Question: What is the mailing or notice date provided in the document?
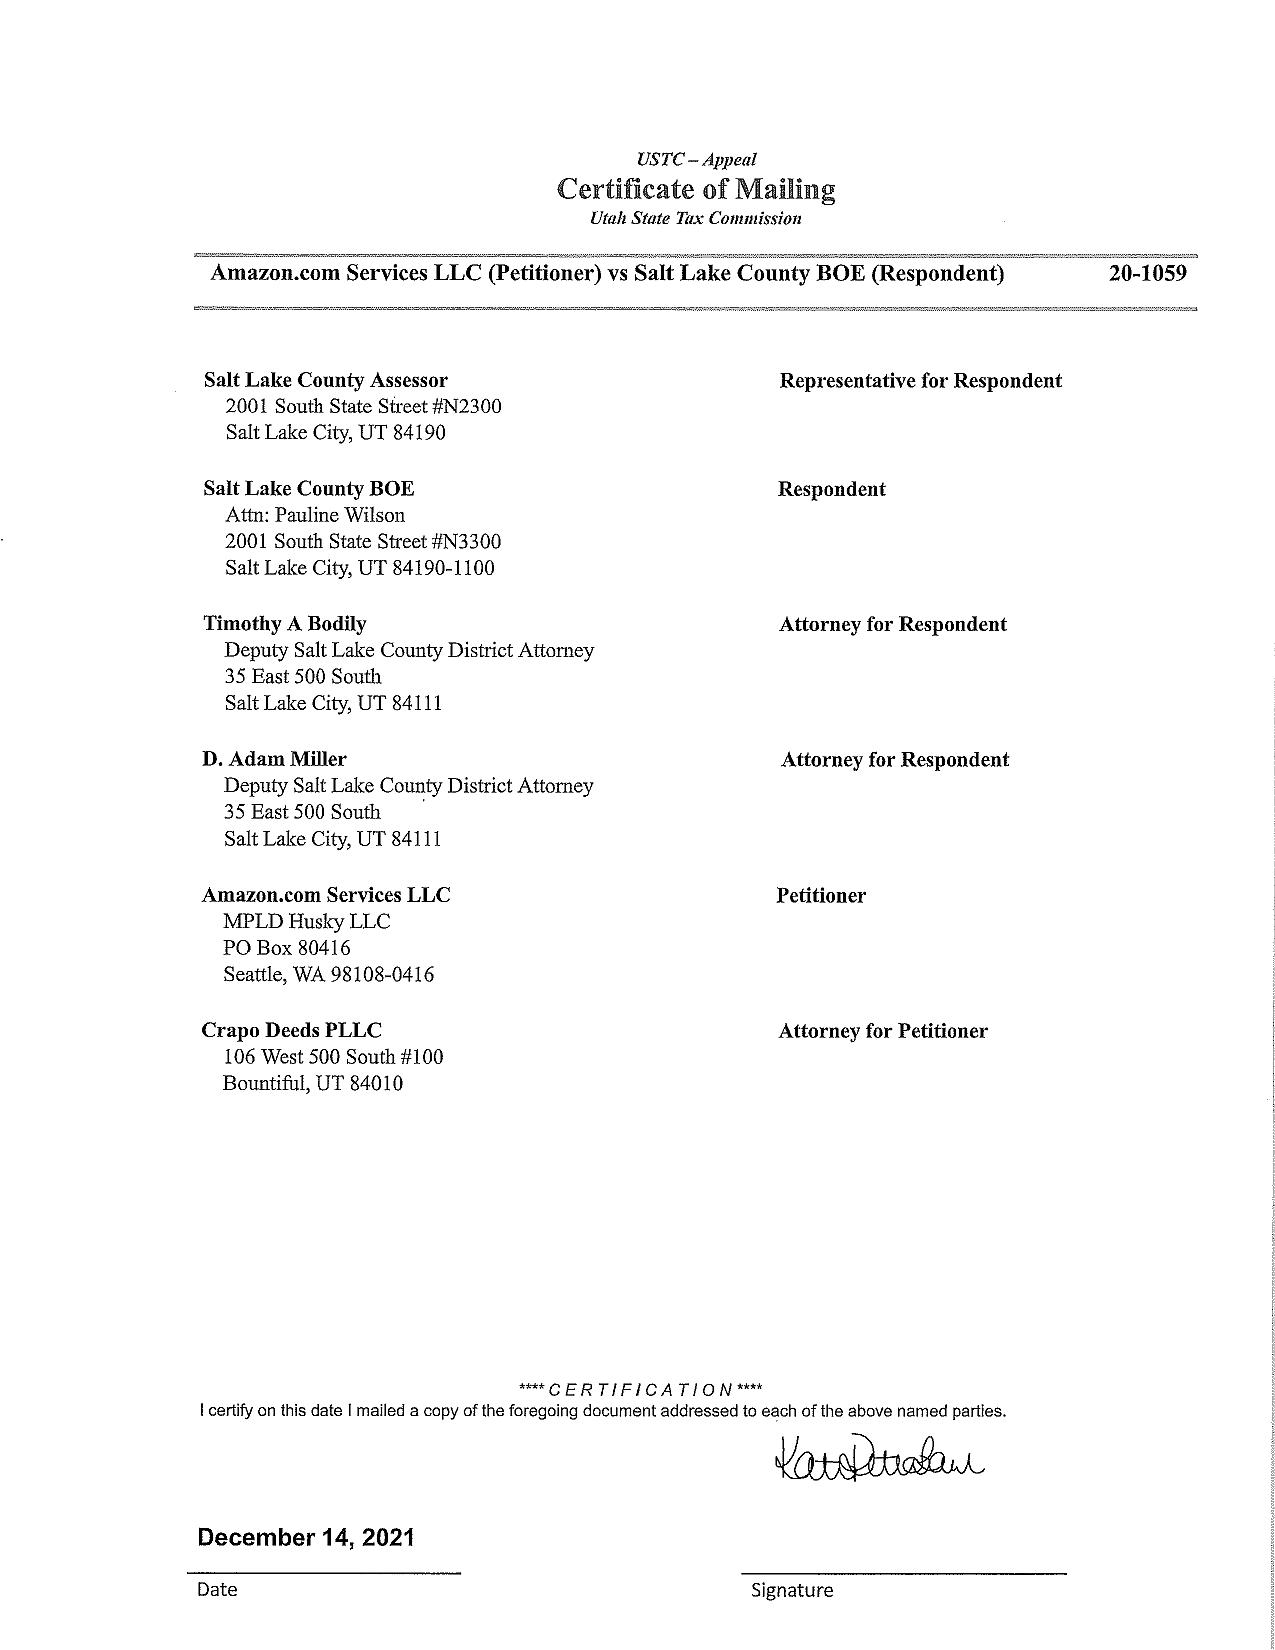
Answer: "14-Dec-21"